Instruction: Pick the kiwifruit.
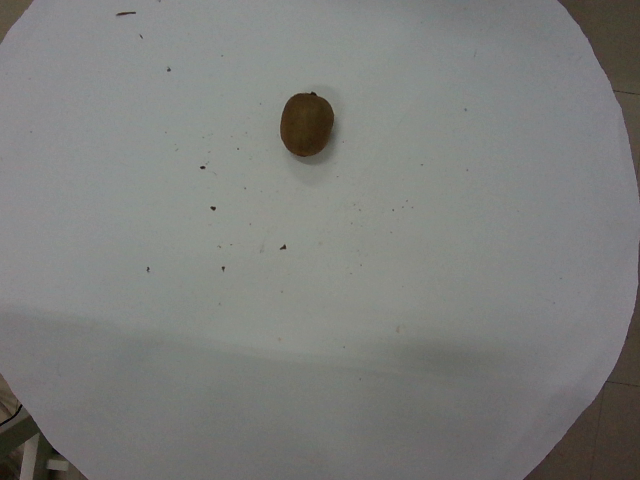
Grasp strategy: vertical